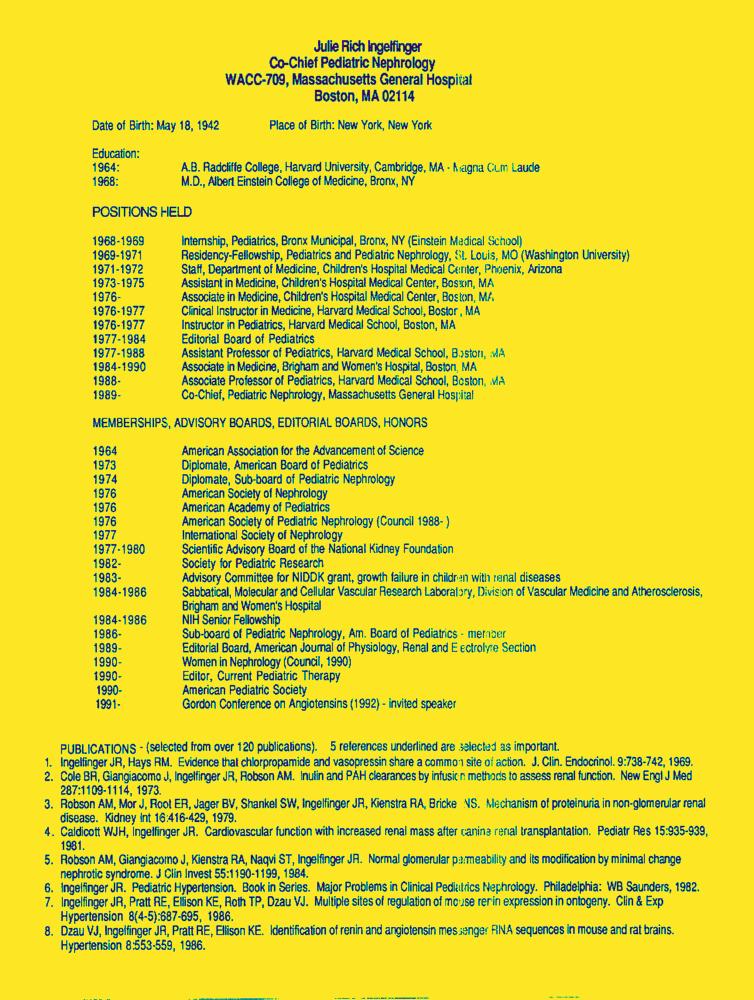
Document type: Resume-Doc